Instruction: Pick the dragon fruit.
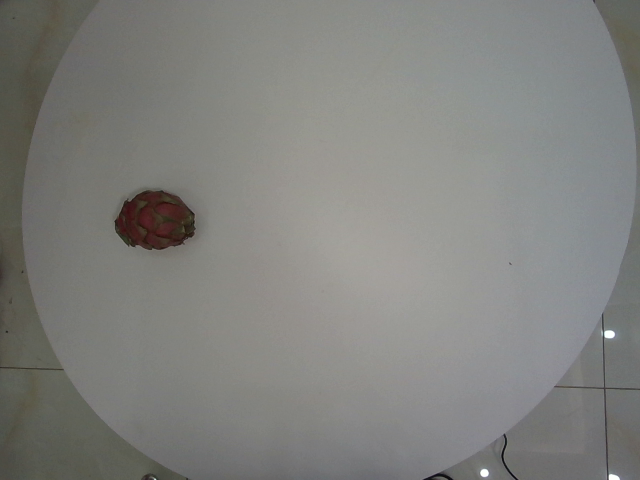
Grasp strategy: vertical